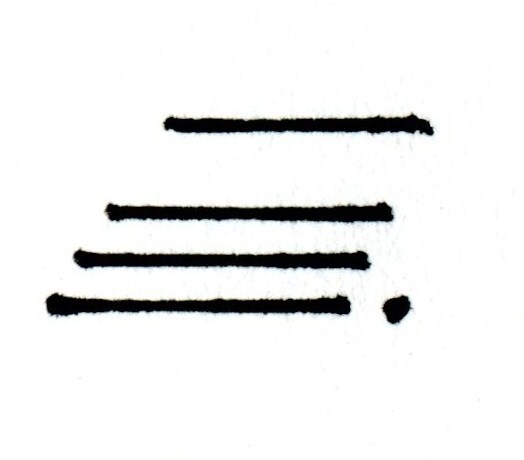
Signature of: jean marc ehanno